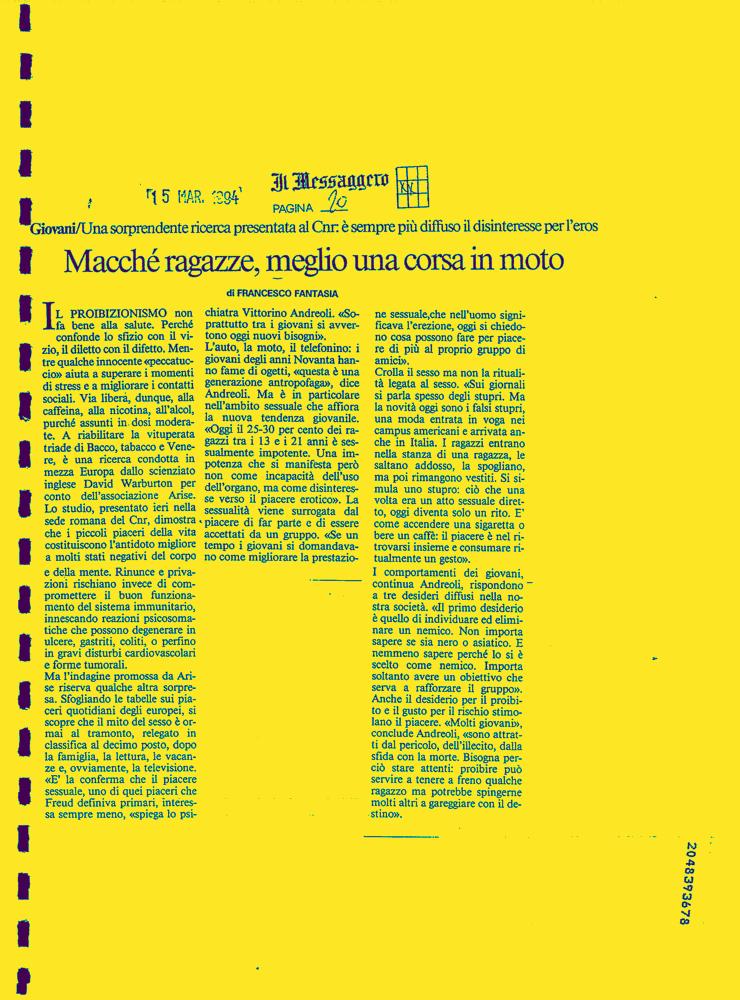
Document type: News-Article